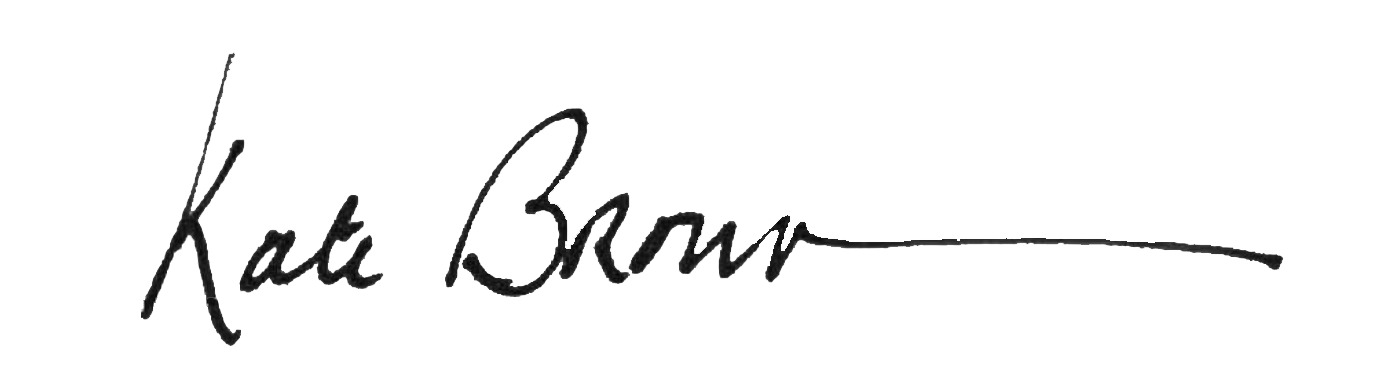
Signature of: kate brown